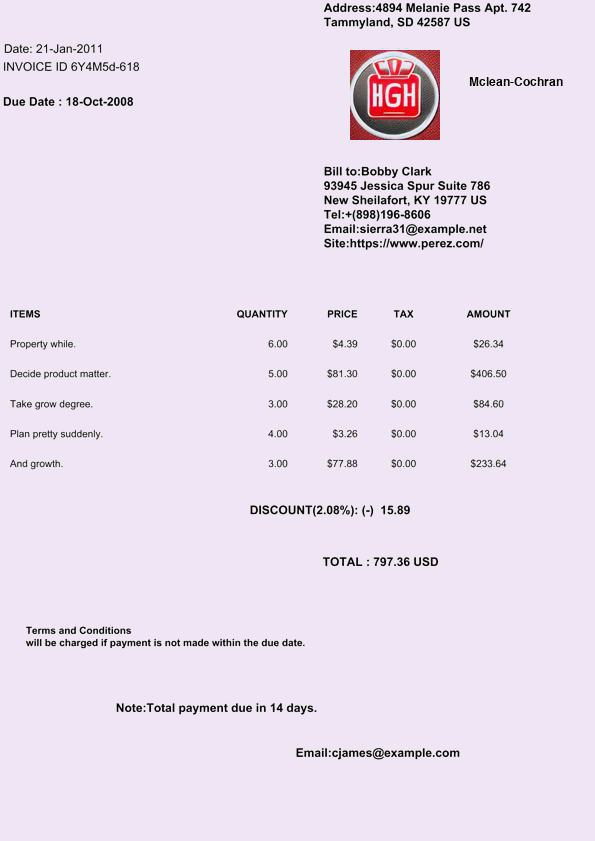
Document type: Invoice